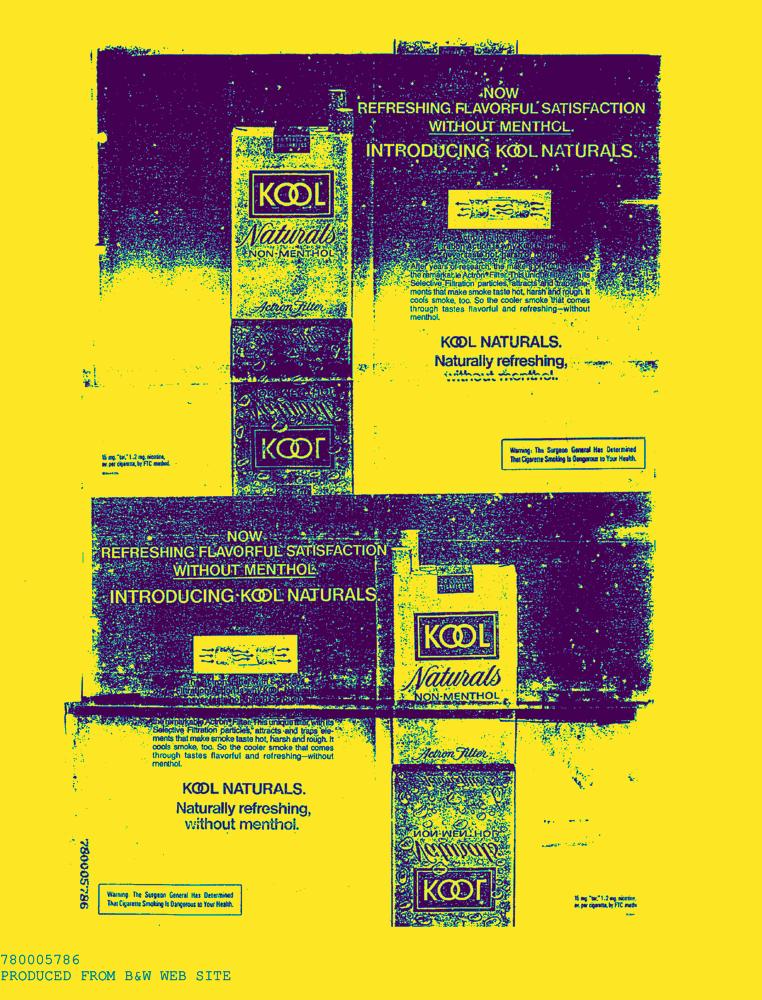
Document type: AD